Question: Explain the disease:
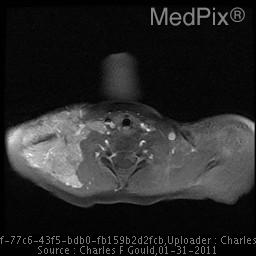
Answer: The disease is discussed as: Overall, hemangiomas are present in 10-12% of Caucasian children - mostly as cutaneous lesions, often called "strawberry marks".

Intra orbital vascular lesions account for 5-20% of all orbital masses in children.  Some of these are neoplastic (capillary hemangioma) while others are malformations including venous varices and cavernous hemangioma.  Capillary hemangiomas are composed of variably sized vascular spaces that are lined by proliferating endothelial cells.  Capillary hemangiomas have been reported as the most common vascular tumor of the orbit, representing 5-12% of pediatric orbital lesions.

Multiple synonyms have been used for these lesions, including infantile hemangioma, benign hemangioendothelioma,  and hemangioblastoma.  However, these terms are neither distinctive nor accurate and the most commonly used term is “capillary hemangioma” – to allow distinction from the “cavernous hemangioma” (AKA “cavernoma”, cavernous malformation).  The cavernous hemangioma is one of the most common orbital masses in the adult patient.  The latter process is malformative and not neoplastic. [Mulliken 1982 PMID: 7063565]

Orbital hemangiomas have been reported in association with PHACES (Posterior fossa malformations, Hemangiomas, Arterial anomalies, Cardiac defects and coarctation of the Aorta, Eye abnormalities, and Sternal abnormalities or ventral developmental defects); and also with blue rubber bleb nevus syndrome. [McCannel 1996 PMID: 8643250]

Orbital capillary hemangiomas (OCH) may be supplied either by branches of the internal (e.g. ophthalmic) or external carotid artery, and may extend intracranially through the superior orbital fissure or optic canal.

•  Clinical
Orbital capillary hemangioma (from now on just “hemangioma”) present as sporadic lesions in childhood, with approximately 1/3 as congenital lesions noted at birth.  The majority will present during the first decade.  Almost half of them may enlarge during a Valsalva maneuver or with crying.  There is a slight female predilection of 3:2 over males vs. up to 3:1 for cutaneous hemangioma.  These endothelial vascular neoplasms typically proliferate in the first few months after presentation; and, then most stabilize – often at an alarming size.  The natural history in most patients is for the lesions to stabilize for a period of years, and then begin spontaneous involution in adolescence, typically from 4-8 years of age.  Some cases have been followed for up to 18 years, with eventual spontaneous but slow involution. [Henderson JW Ophthalmology 1990 - PMID: 2342808]

In addition to the obvious facial discoloration and mass, capillary hemangiomas may interfere with vision, cause proptosis, diplopia or amblyopia, and even optic atrophy.  [Yap EY 1998 - PMID: 9703301]

•  Gross Pathology
These lesions are usually ruby-red soft, rounded and occasionally lobulated masses.  Lesions with skin or subcutaneous involvement are often called “strawberry” lesions due to their red color.

•  Histology
These lesions are usually well demarcated from surrounding tissues.  The histology varies with the phase of the lesion.  In younger patients, while the lesions are “active” or growing, histology shows mitotic activity from plump proliferating endothelial cells that surround small irregular vascular spaces.  Mast cells may be increased within the lesion.  Classically, involution begins within the center of the mass, and the advances outward.  Fatty and fibrous tissue surround the vascular space; and, the fibro-fatty tissue eventually replaced the vascular stroma.  These features allow distinction from cavernous hemangiomas, that have larger vascular spaces that are lined by flattened endothelial cells.

•  Imaging
» US
Ultrasound may play a dual role in capillary hemangioma – demonstrating the lesions as well as documenting their vascularity.  [Verity DH EYE 2006 - PMID: 17019424]  US shows great variability in lesion appearance, but can well document high-velocity flow in (100-1000 times normal) in feeding vessels.  [Verity2006]  Lesion involution is often preceded by stabilization in the rate of flow increase.  Although US can be used to follow the progression-regression sequence in these tumors, MR provides the best evaluation in the diagnostic phase.

» CT
The appearance of orbital capillary hemangiomas varies over time.  Most commonly during the growing phase, they will appear as intensely enhancing lesions, that may be either well demarcated or poorly marginated.  Lesions may be more dense than brain (50-60 HU) due to the blood filled vascular spaces.  In the involution phase, the attenuation of the lesion will decrease, as fibro-fatty tissue replaces the vascularity.

» MR
These lesions are usually well demarcated discrete lobulated masses with internal septations.  They are usually dark on T1W and become hyperintense with T2-weighting.  Bright contrast enhancement after Gadolinium is almost universal in these lesions.  As these lesions involute, fatty and fibrous tissue may replace the tumor and the lesion may show areas of T1 shortening.

» Treatment and Prognosis
The majority of these lesions will undergo spontaneous regression as the child ages.  About one-half will show involution by age 5, and the overwhelming majority will show clear signs of involution by seven or eight years.  Lesions that present at younger ages may also regress earlier in the life of the child.  Both oral and parenteral steroids, interferon therapy, and surgery may be used when vision is threatened by periocular lesions.  Fractionated stereotactic radiation may have potential benefit in some cases that do not regress or are not amenable to surgery.  [Tsao MN J. Neurosurgery 2003 - PMID: 12546367]